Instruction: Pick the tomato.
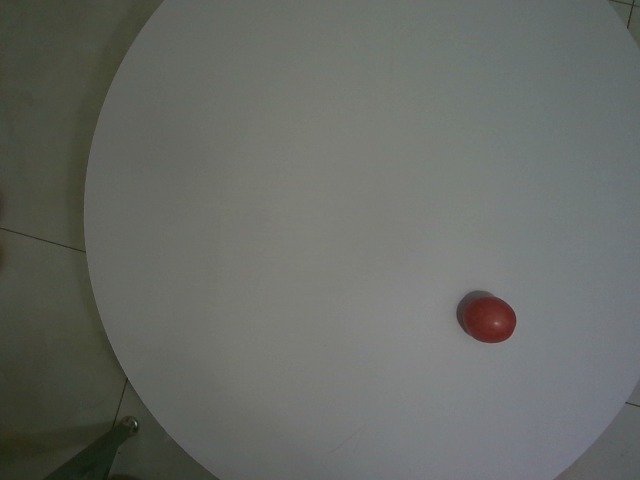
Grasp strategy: vertical